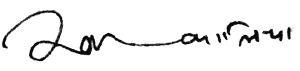
Signature of: ravindra kalia